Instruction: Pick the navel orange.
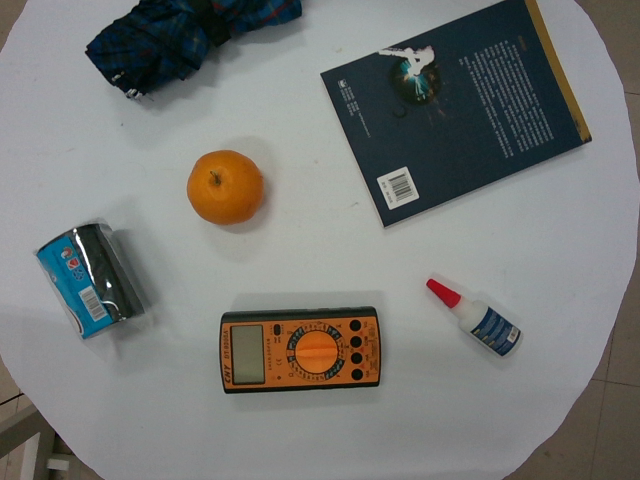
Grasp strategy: vertical